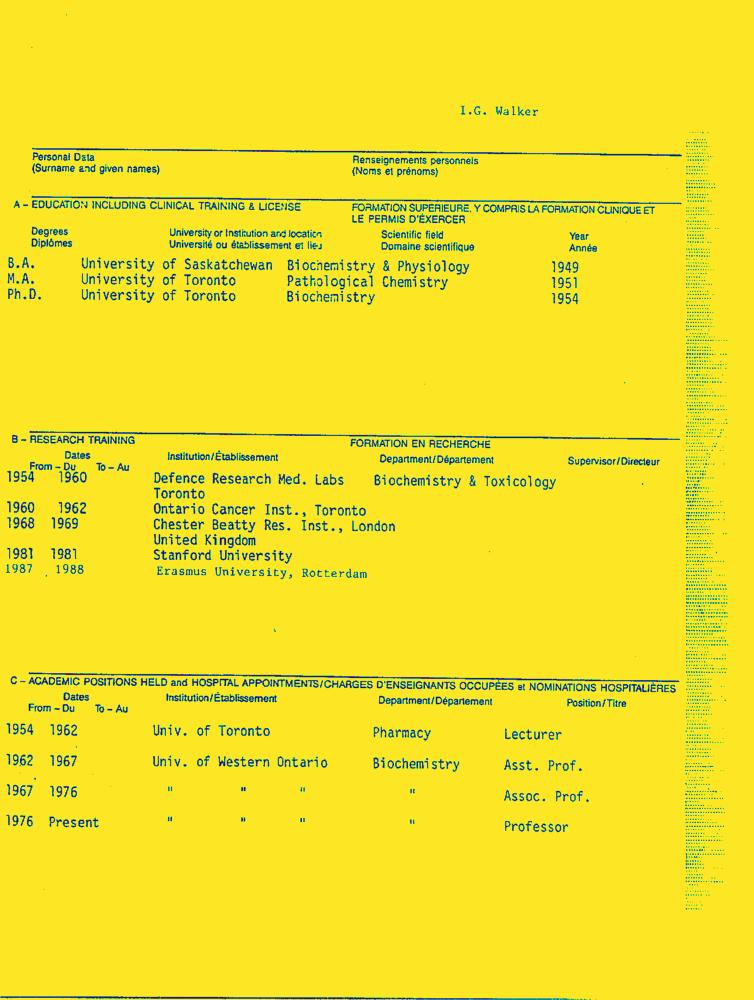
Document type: Resume-Doc